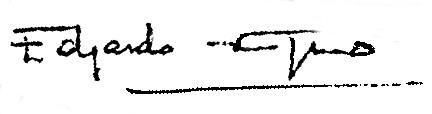
Signature of: edgardo sogno